Question: Explain the disease:
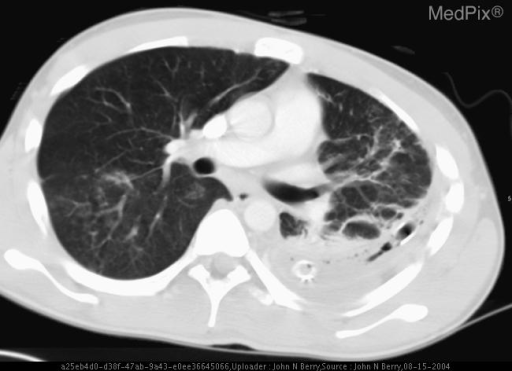
Answer: The disease is discussed as: A parapneumonic effusion is any pleural effusion associated with suppurative parenchymal lung disease. Simple parapneumonic effusions are uninfected, free-flowing fluid collections. Complicated parapneumonic effusions are early infected fluid collections prone to develop loculations by fibrinous septations. Empyema is a collection of frank pus within the pleural space. An effusion is termed complex when it develops loculations. The natural evolution of untreated simple and complicated parapneumonic effusions is to become complex and to progress to frank empyema with development of a residual cavity or entrapment of the lung by a fibrous peel or cortex.

Pneumonia results in parapneumonic effusion in approximately 45% of cases, although less than 5% of these progress to an empyema. Other common causes include mediastinal or pulmonary surgery and trauma. Less frequently, empyema may result from spread of infection from adjacent structures. Mortality from empyema ranges from 1% to 20%.

Clinical manifestations vary, depending on the underlying pulmonary process, the responsible organism, the quantity of bacteria and fluid in the pleural space, the stage of the disease, and the host defense mechanisms. The clinical presentation can range from an absence of symptoms to a severe febrile illness with toxemia and shock. In general, it is difficult to distinguish patients with infected pleural effusions from those with sterile parapneumonic effusions on the basis of history and physical examination alone. Clinical manifestations include fever, dyspnea, chest pain, and cough with mucopurulent sputum. Physical examination often reveals decreased breath sounds, dull percussion, and restricted respiratory excursions.

With the introduction of antibiotics in the mid-1940s, a significant shift occurred in the microbiology of pleural space infections. Anaerobic organisms are now the most common bacteria isolated from infected pleural effusions, being identified in up to 75% of cases, either alone (35%) or in combination with aerobic organisms (40%). Up to 35% of established empyemas have negative Gram stain evaluations and many patients with complicated parapneumonic effusions have negative culture results. Staphylococcus aureus is a relatively common cause of empyema in otherwise healthy adults, children and in patients who have had chest trauma or prior surgery, whereas alcoholic males are particularly susceptible to infection with Klebsiella pneumoniae.

Thoracentesis plays a critical role in the management of pleural effusions and in 90% of adult cases yields useful information. Fluid is removed and samples obtained for measurement of pH, glucose, LDH, protein, and differential cell count. An exudate is defined by: (1) a ratio of pleural fluid to serum protein greater than 0.5, (2) a ratio of pleural fluid LDH to serum LDH greater than 0.6, or (3) a pleural fluid LDH more than two-thirds of the upper normal limit for serum or >200 IU [3] . A transudate does not meet any of the above three criteria.

If the patient has a transudative effusion, no further laboratory tests on the pleural fluid are indicated. If the patient has an exudative pleural effusion, the remaining pleural fluid is sent for WBC and differential, cytologic examination, Gram's stain and cultures for aerobic and anaerobic bacteria, and mycobacteria and fungi if clinically indicated. The aspiration of frank pus confirms the presence of empyema and establishes an absolute indication for urgent drainage of the pleural space. In this instance, Gram's stain and culture are the only laboratory studies necessary to guide initial therapy. Pleural fluid Gram's stains can identify pathogens in 55% to 65% of patients with established empyemas.
The posterior-anterior and lateral chest radiographs are the best initial diagnostic modalities. When the patient is upright, free pleural fluid first accumulates in the lowest part of the hemithorax—the posterior costophrenic angles. Lateral decubitus views allow detection of 50 to 100 ml of fluid and the presence of loculations if the fluid fails to layer out along the dependent chest. In the view with the involved side superior, the free fluid layers against the mediastinum and one can assess how much of the radiodensity is due to the fluid and how much is due to a parenchymal infiltrate. In the view with the involved side dependent, the amount of free pleural fluid can be semi-quantitated by measuring the distance from the chest wall to the outside of the lung. If the thickness of fluid exceeds 10 mm, a diagnostic thoracentesis is indicated. However, it is not necessary to tap all parapneumonic effusions, especially if the volume of fluid remains small, the patient is doing well, the fluid moves freely, or serial roentgenograms show improvement.

CT is of great value in the overall evaluation of parapneumonic effusions and should be done early in the assessment of patients with complex parapneumonic effusion or empyema. CT is helpful in (1) differentiating pleural fluid from peripheral parenchymal infiltrates or pleural thickening, (2) evaluating the parenchymal disease, (3) determining the presence of loculations, (4) characterizing the pleural surfaces, and (5) guiding and assessing therapy. Complicated effusions and empyemas are frequently associated with nearby pulmonary consolidation and can be mistaken for a lung abscess. A lung abscess usually presents as a poorly defined, roughly spherical mass surrounded by consolidated but non compressed lung. An empyema is usually elongated, conforms to the shape of the chest wall, and compresses the adjacent lung. Its wall is thin and uniform and the interface angle with the chest wall is obtuse. The margins of the empyema cavity are composed of inflamed visceral and parietal pleura that enhance after administration of intravenous contrast. The visceral and parietal layers are separated by the interposed empyema fluid, giving rise to the “split pleura sign”.

US is widely available, provides guidance for thoracentesis or pleural catheter placement, and can be transported to the bedside. US is particularly useful for sampling fluid that does not layer freely on decubitus films, and can distinguish solid from liquid pleural abnormalities better than chest roentgenography. The presence of discrete pleural septations has prognostic importance because loculated collections require drainage for their resolution. Computed tomography, however, gives additional information not obtained by US.

The sine qua non of empyema management is early, adequate, and dependent drainage. The therapeutic armamentarium for parapneumonic effusion or empyema consists of antibiotic therapy, thoracentesis, chest tube drainage, image-guided percutaneous catheter drainage, intrapleural fibrinolytic agents, and a variety of surgical drainage procedures, including video-assisted thoracic surgery (VATS) and open thoracotomy.